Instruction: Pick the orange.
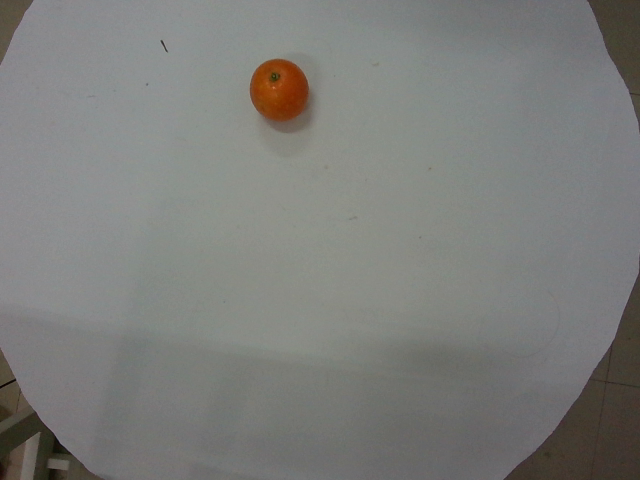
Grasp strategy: vertical